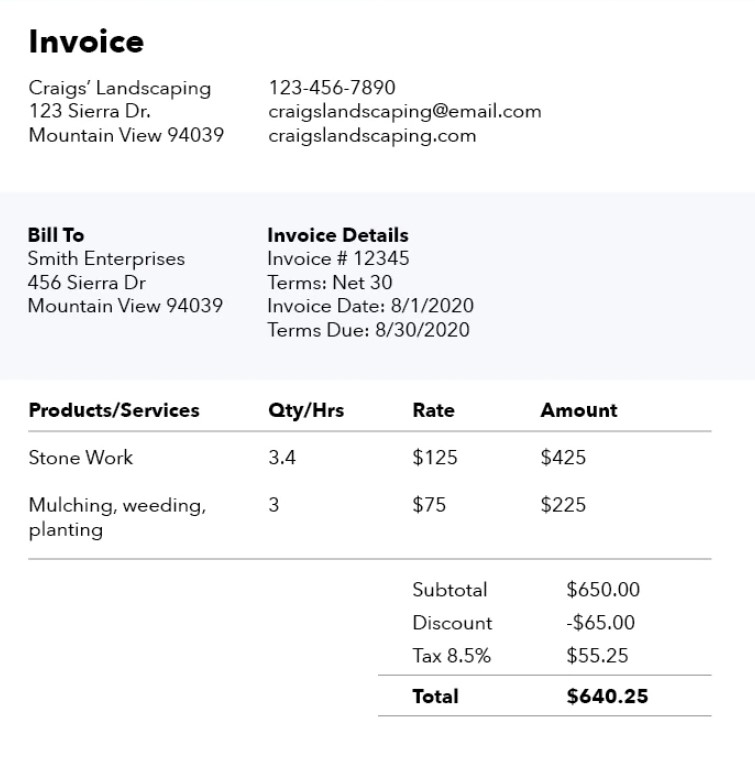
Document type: Invoice